Can you pull out the amount in words, numerical amount, payee's name, date of the cheque, and the bank's name from the image?
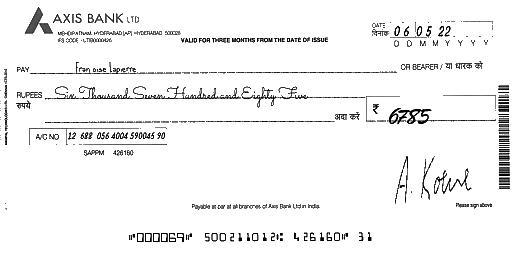
amt_in_words: Six Thousand Seven Hundred and Eighty Five
amt_in_figures: 6785
payee_name: Françoise Lapierre
bank_name: AXIS BANK
cheque_date: 06/05/22